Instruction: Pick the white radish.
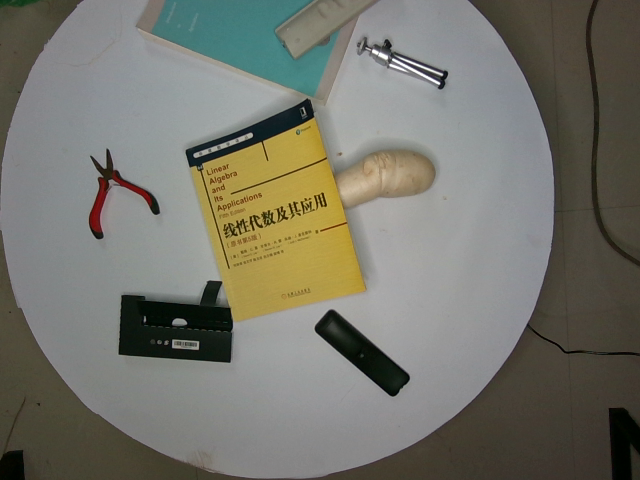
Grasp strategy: vertical